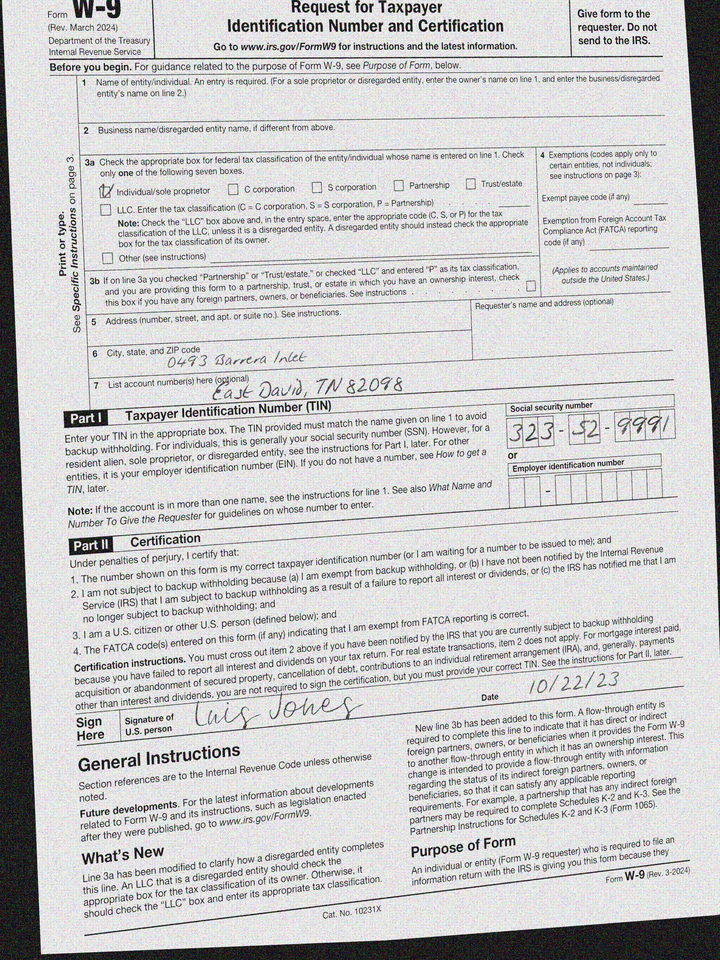
adr1: 0493 Barrera Inlet
adr2: East David, TN 82098
cbx: yes
ssn: 323529991
sdt: 10/22/23